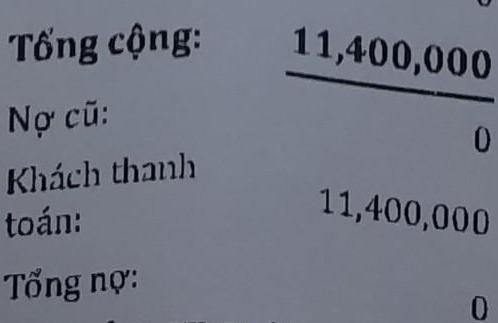
Tổng cộng: 11,400,000
Nợ cũ: 0
Khách thanh toán: 11,400,000
Tổng nợ: 0